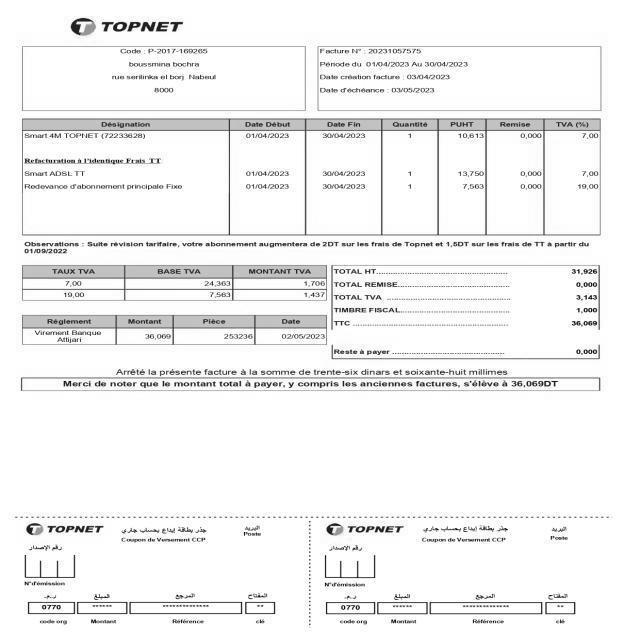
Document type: Invoice